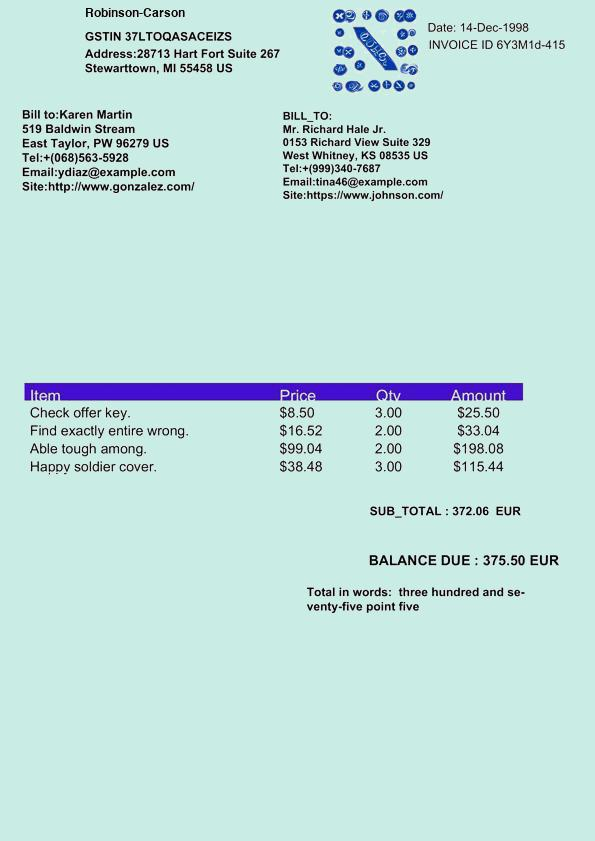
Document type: Invoice